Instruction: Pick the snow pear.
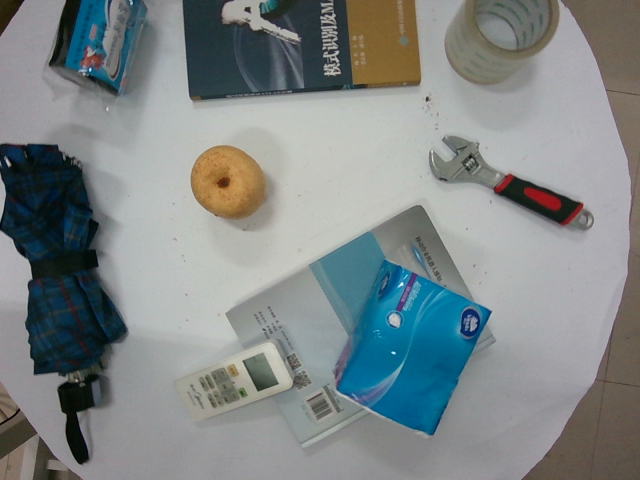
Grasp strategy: vertical